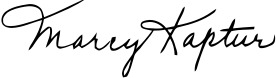
Signature of: marcy kaptur